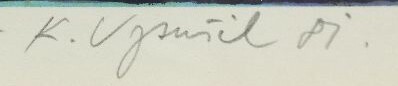
Signature of: karel vysušil